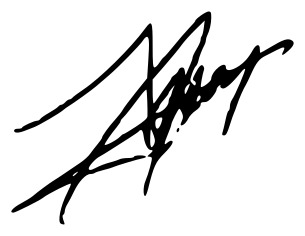
Signature of: lluís rabell